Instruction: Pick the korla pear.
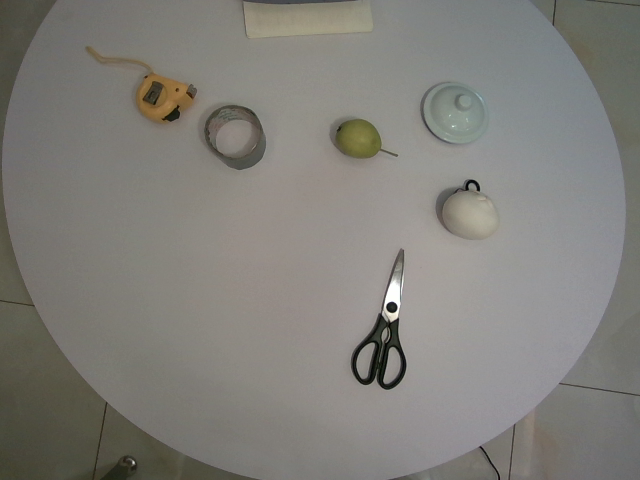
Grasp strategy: vertical